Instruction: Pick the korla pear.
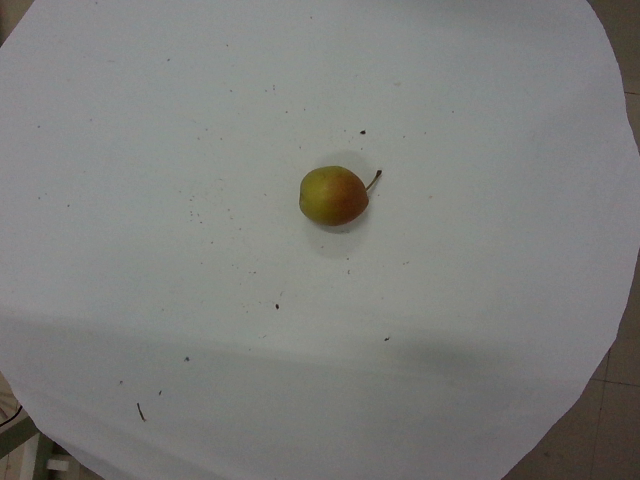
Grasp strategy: vertical